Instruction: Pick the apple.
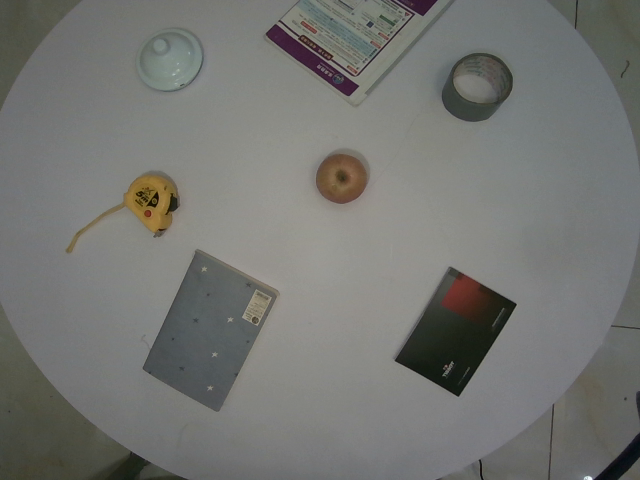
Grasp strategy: vertical